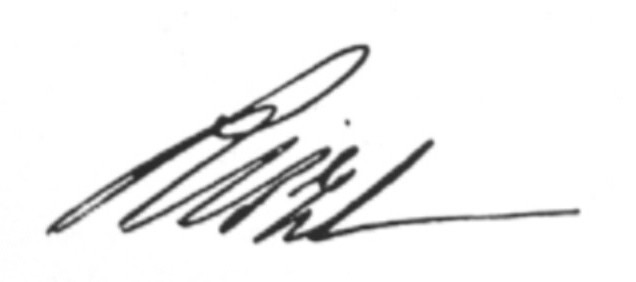
Signature of: franz von liszt